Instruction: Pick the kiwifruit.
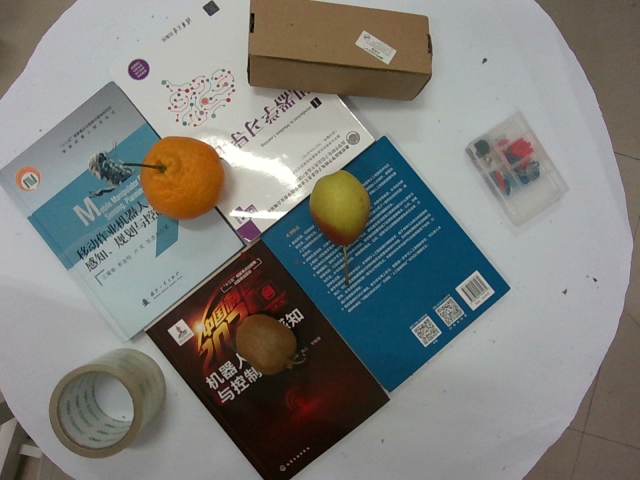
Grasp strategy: vertical